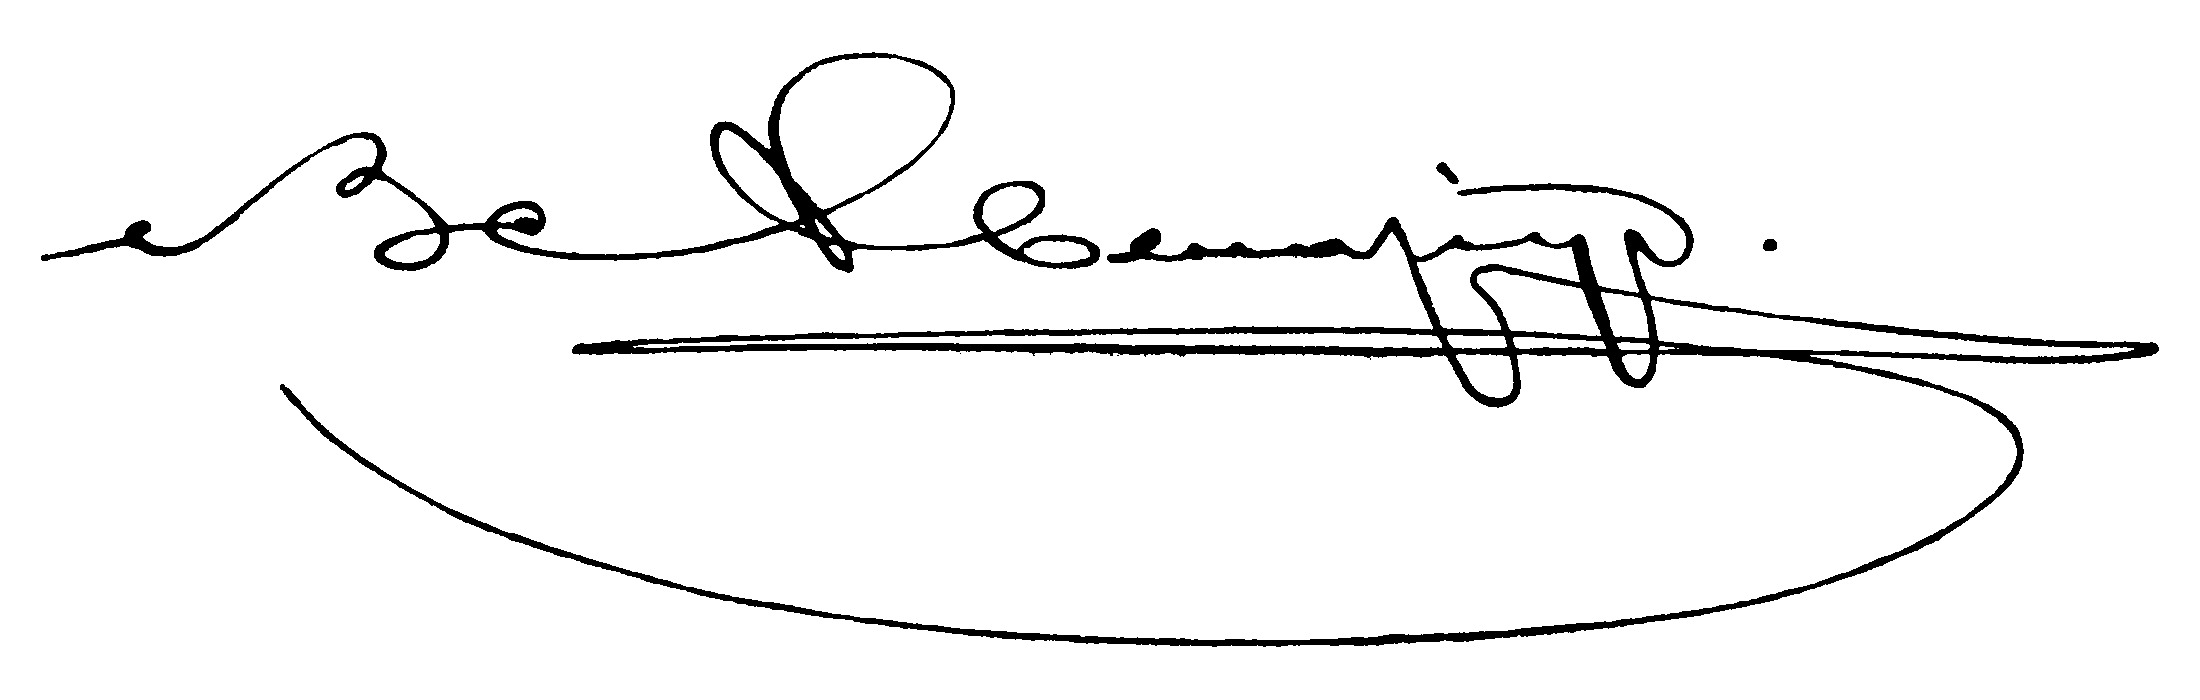
Signature of: vasily avenarius